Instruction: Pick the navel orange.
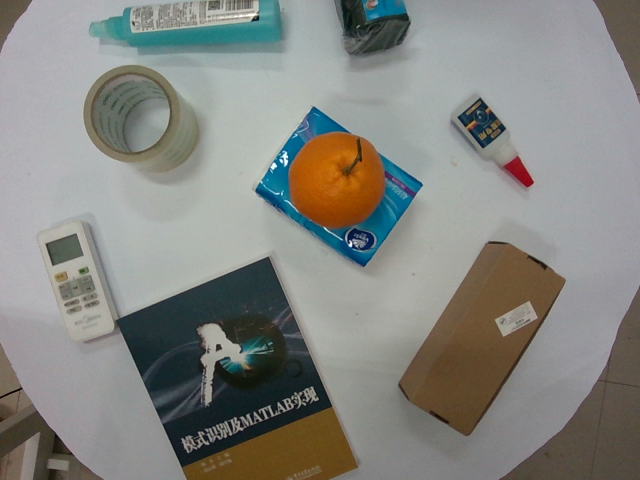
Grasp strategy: vertical